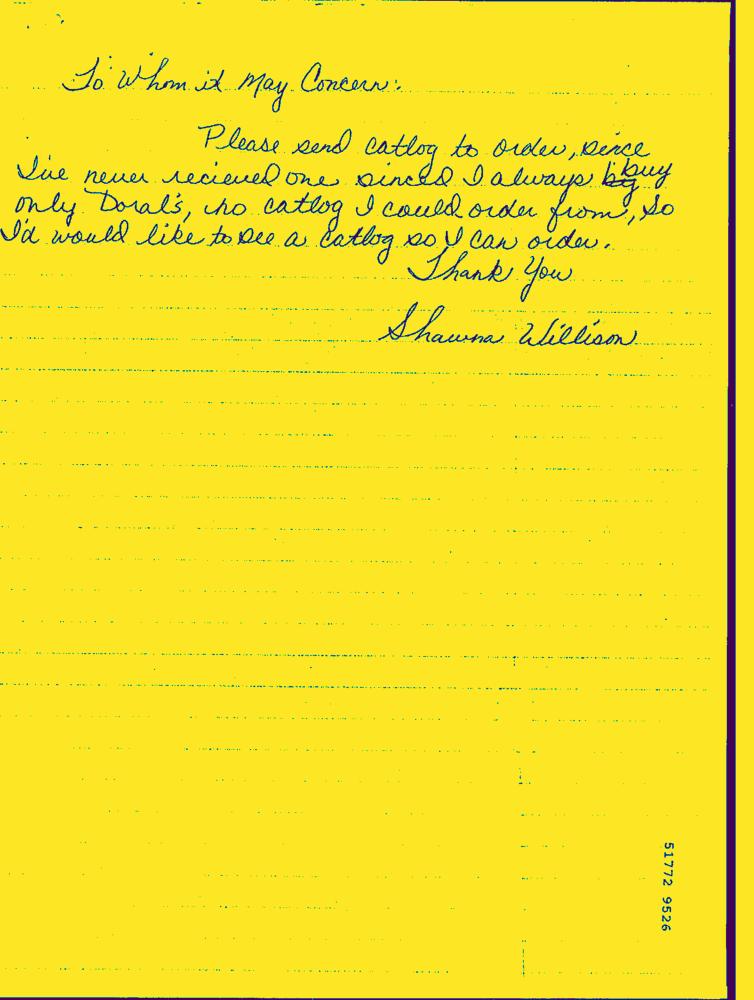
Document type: Hand-Written